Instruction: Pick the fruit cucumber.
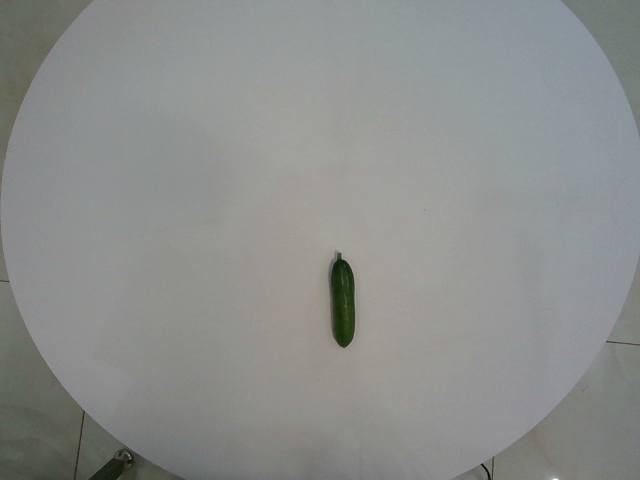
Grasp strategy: vertical